Question: How does the patient history play a role?
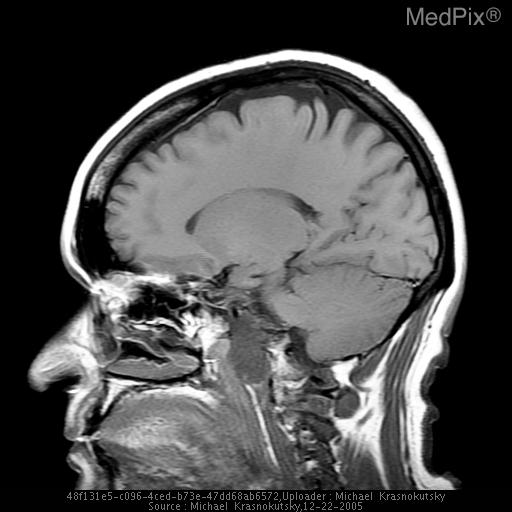
Answer: The patient's history of 37 year old woman who presented with headaches. is key in understanding the case.